Question: What is the suspected problem?
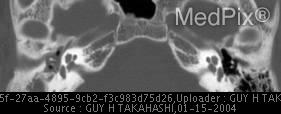
Answer: The findings suggest Soft tissue opacity is present in the right middle ear within the epi- and mesotympanum, extending into the mastoid air cells.  The right TM is perforated.  The ossicles and tegmen are intact.  However, the scutum is blunted.. Contralateral (left) middle ear cavity is normal. The patient might have a history of 14 y/o male with intermittent otorrhea of right ear and right TM perforation..